Question: How does the patient history play a role?
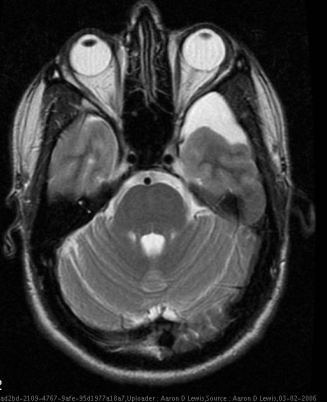
Answer: The patient's history of 27 year old man with bilateral hearing loss after surgical removal of a PE tube stuck behind his left TM.  He underwent an MRI of the internal auditory canals for further follow up. is key in understanding the case.